Question: What is the suspected problem?
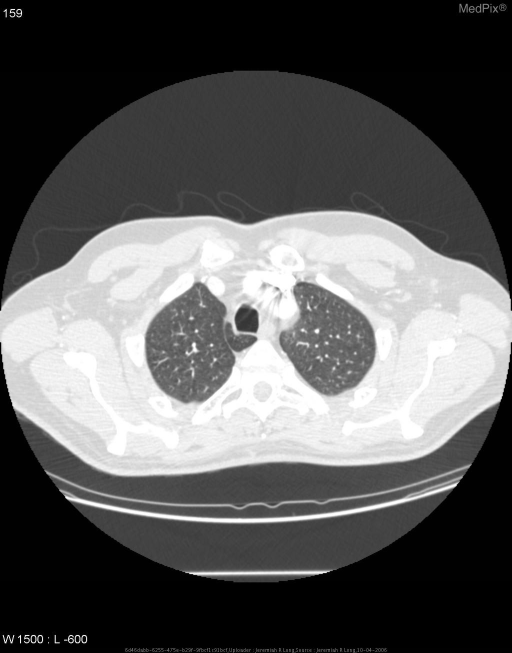
Answer: The findings suggest Contrast enhanced axial images (in lung windows) of the upper lungs demonstrates a pleural invagination from the right apex investing the azygous vein.. Contrast enhanced axial images (in lung windows) of the upper lungs demonstrates a pleural invagination from the right apex investing the azygous vein.. The patient might have a history of 45 year old male with recent diagnosis of gastric carcinoma undergoing staging CT..